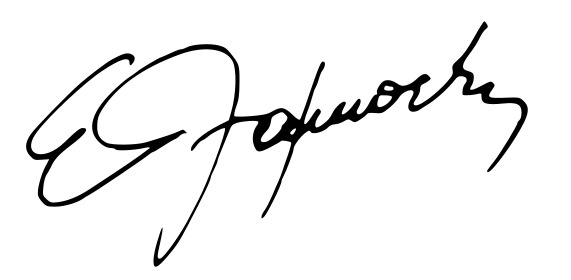
Signature of: ellie lambeti